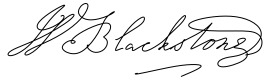
Signature of: william blackstone